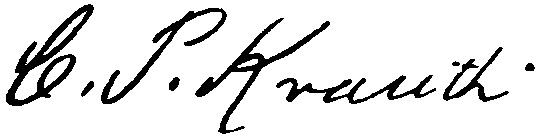
Signature of: charles porterfield krauth